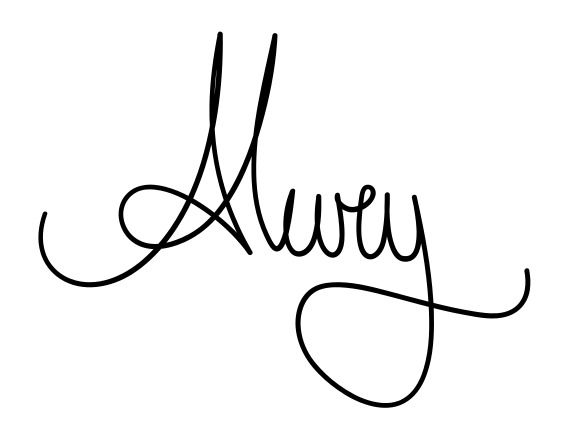
Signature of: alexandre mury